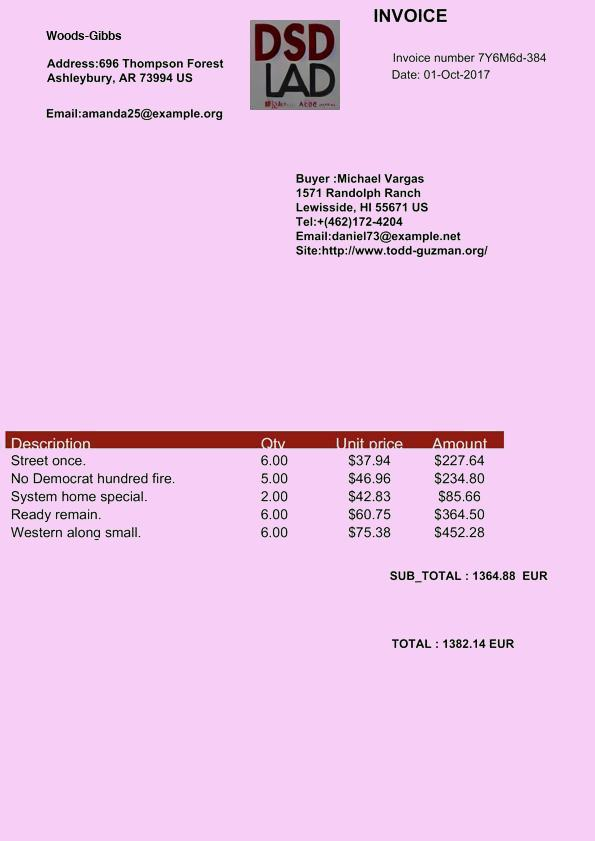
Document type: Invoice